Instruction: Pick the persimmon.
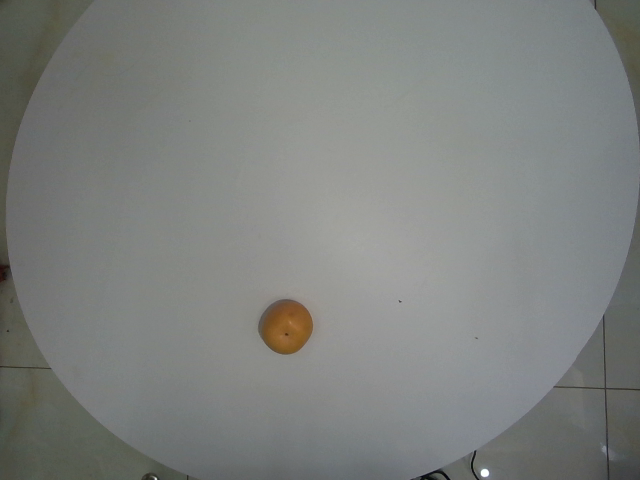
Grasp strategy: vertical